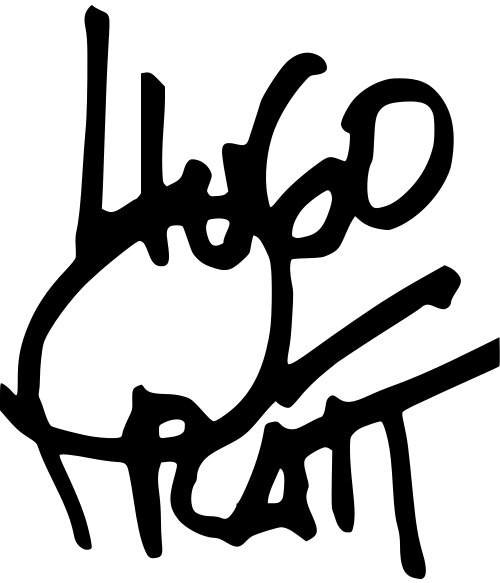
Signature of: hugo pratt